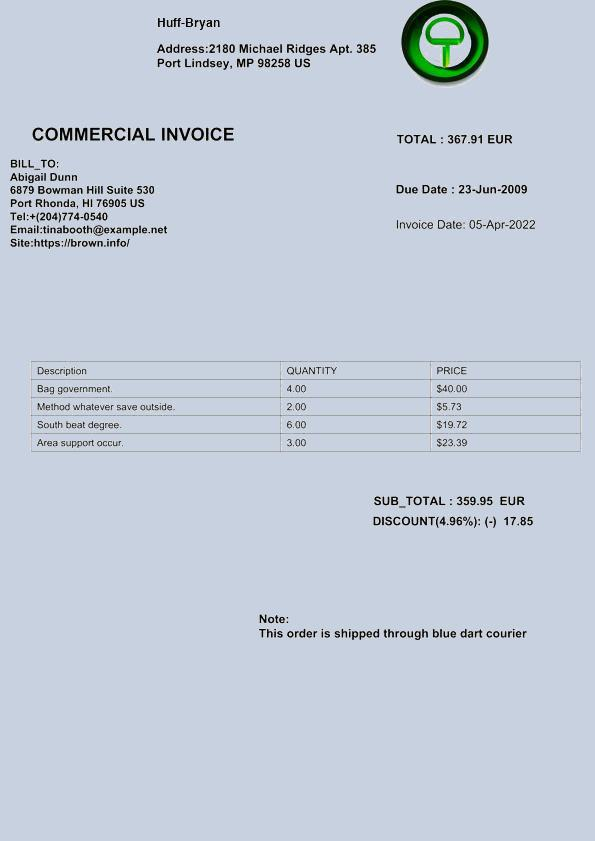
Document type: Invoice